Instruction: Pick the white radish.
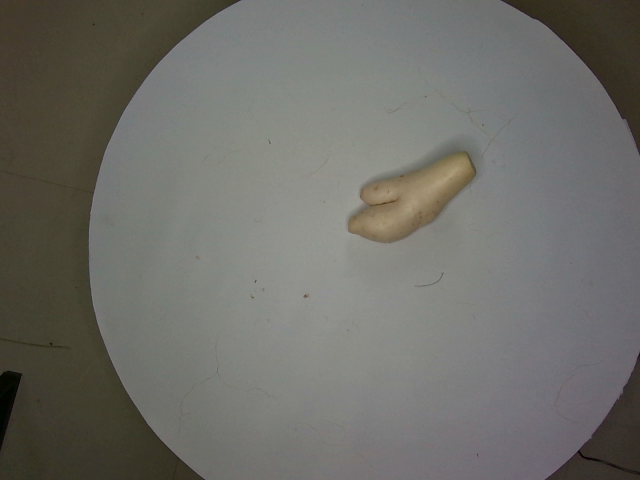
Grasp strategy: vertical